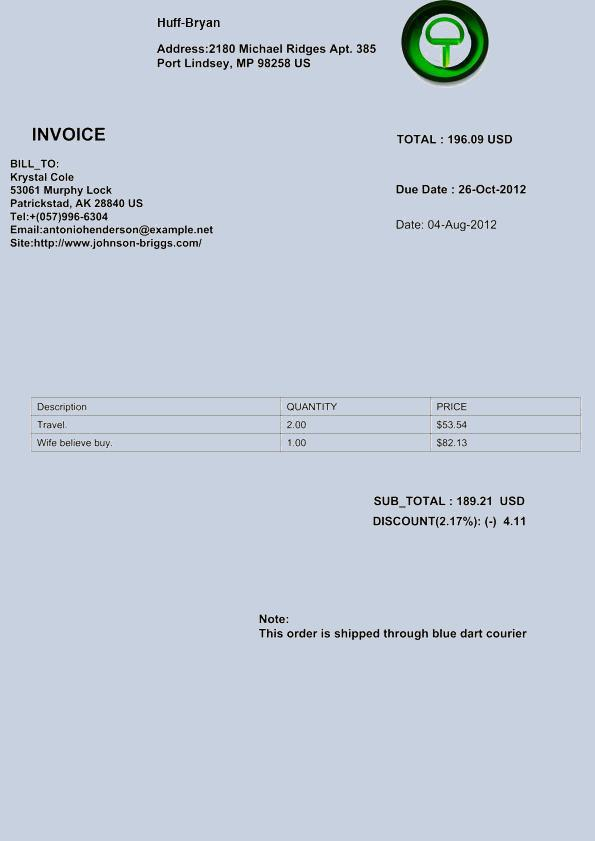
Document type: Invoice